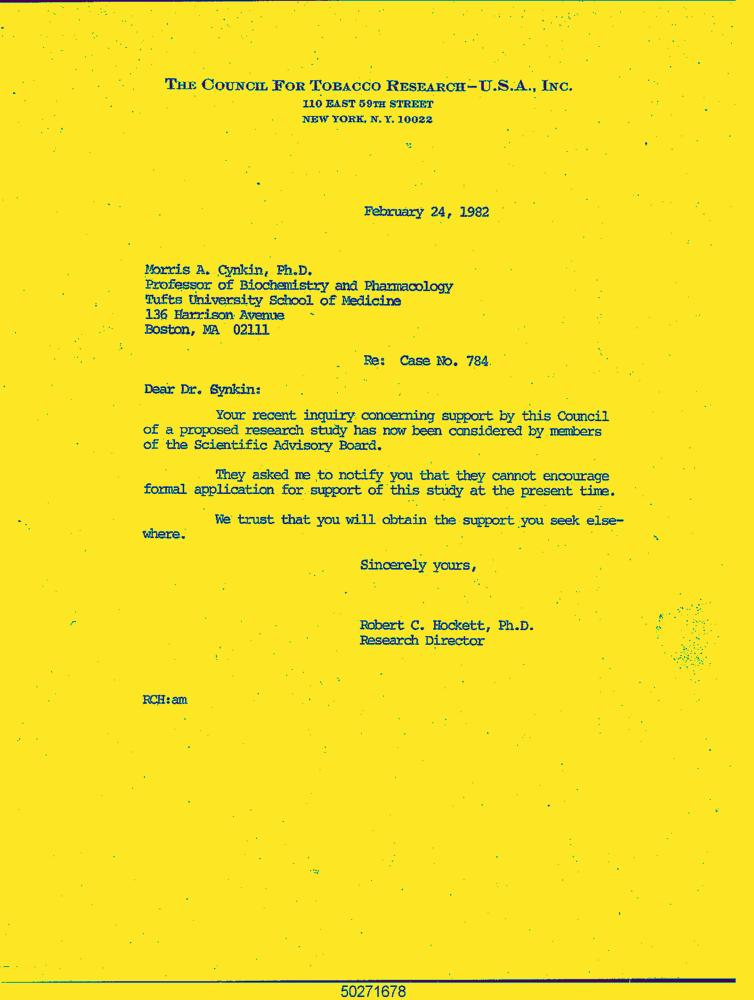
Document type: Letter-Doc